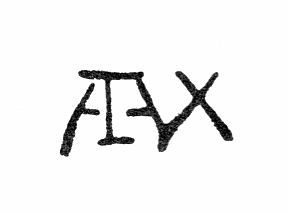
Signature of: françois alaux